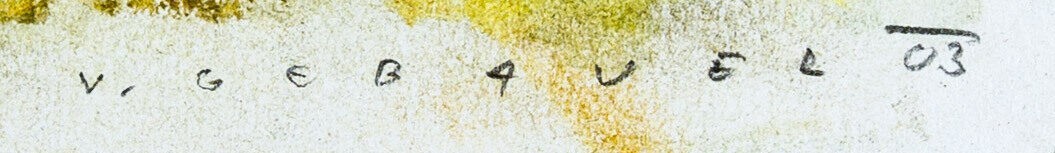
Signature of: vladimír gebauer